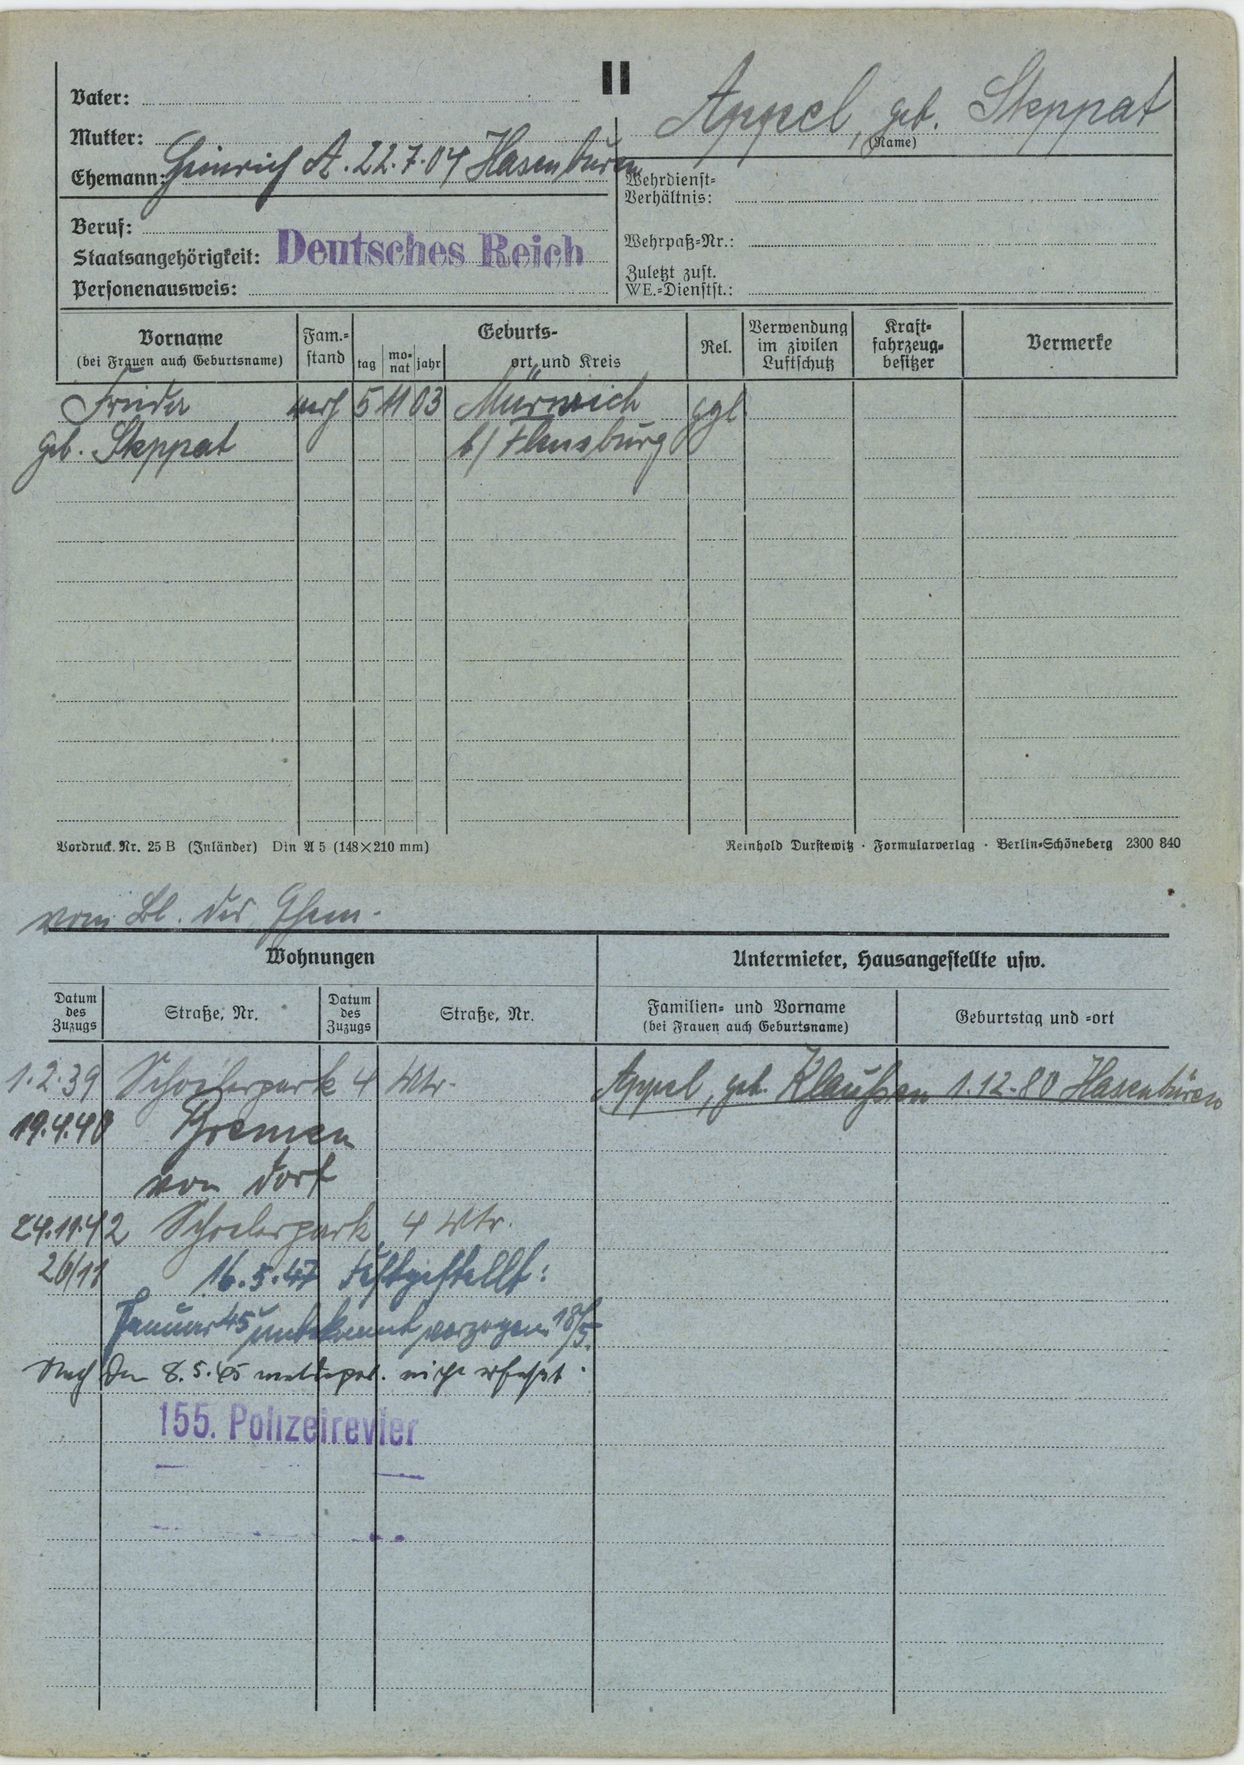
Appel, geb. Steppat